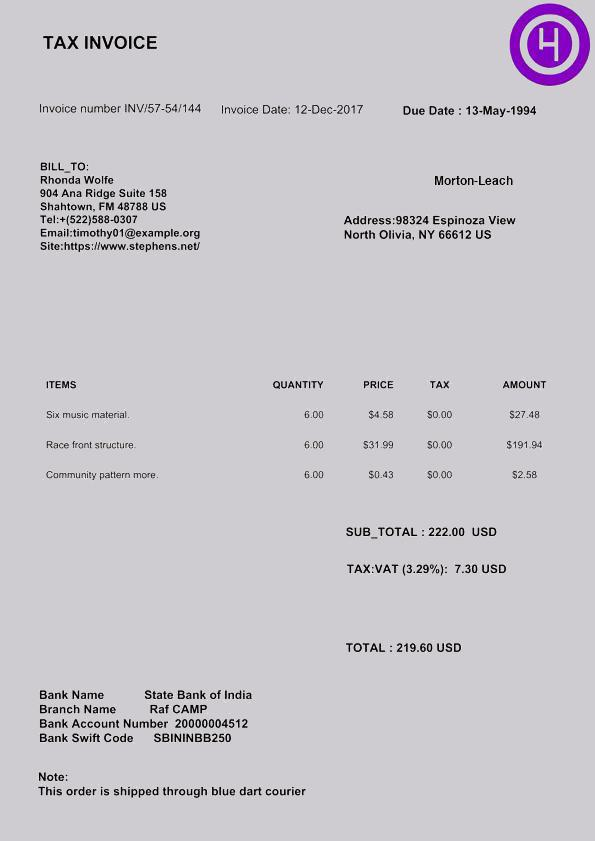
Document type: Invoice